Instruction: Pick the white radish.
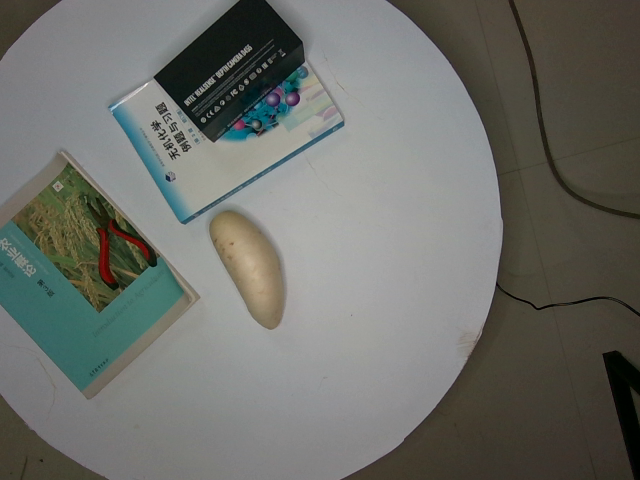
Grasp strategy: vertical